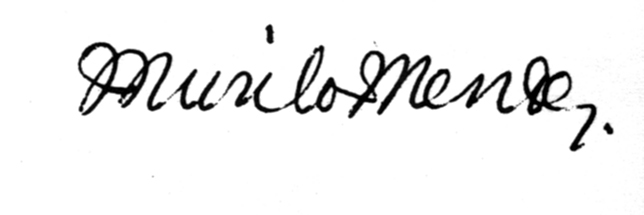
Signature of: murilo mendes